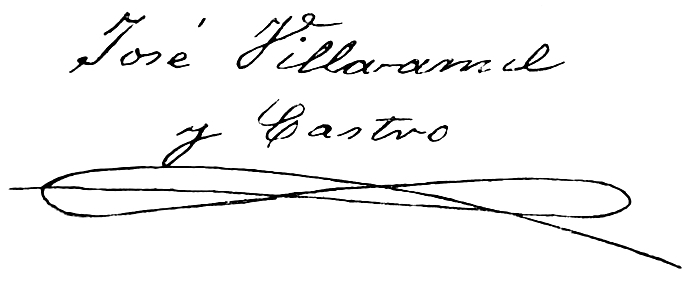
Signature of: josé villa amil y castro